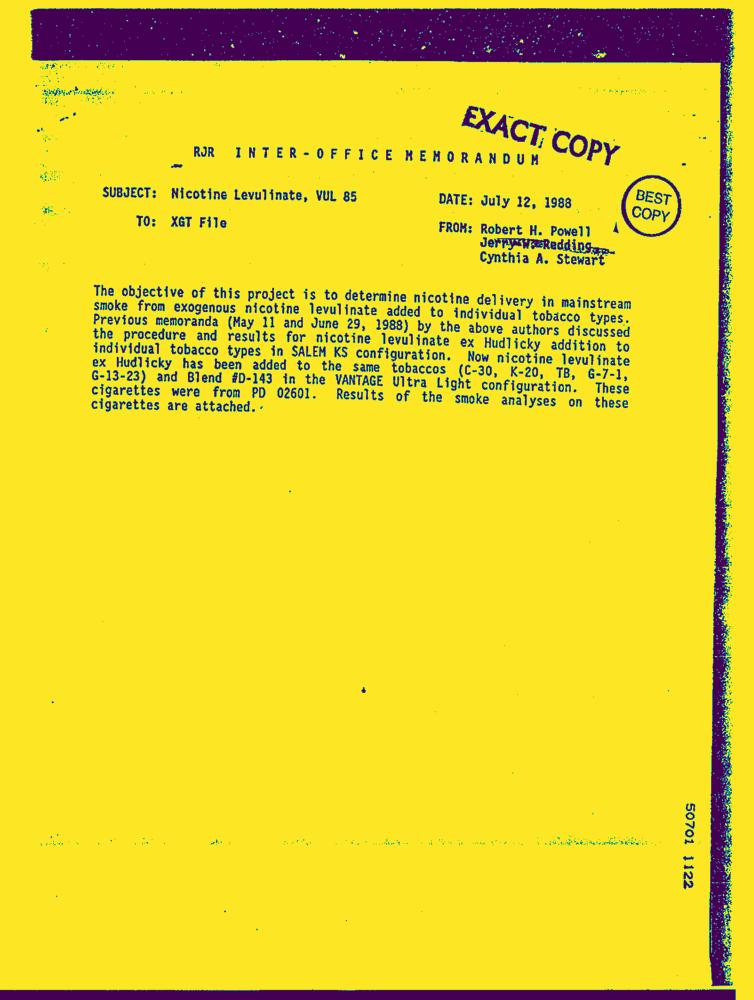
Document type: Letter-Doc